Patient: Male, age 21
A 21-year-old man with cystic fibrosis and end-stage bronchiectasis was transplanted in 2008. No induction therapy was given. The patient was given prednisolone, cellcept, and cyclosporine. CMV prophylaxis with gancyclovir for 14 days and valcyte for 2.5 months after transplantation were prescribed. For fungal prophylaxis, itraconazole was given for three months after surgery. There were no significant complications after transplantation. He had a short contact with his aunt who had been diagnosed to have miliary tuberculosis after kidney transplantation.
Routine chest computed tomography (CT) was performed for check up one year after transplantation. The patient was completely asymptomatic. There was infiltration and nodularity in the superior segment of the lower lobe of right lung (Fig 1). Bronchoscopy revealed no purulent secretion in bronchi; all of the cultures were negative for bacteria, fungi, tuberculosis, and viruses. Trans-bronchial lung biopsy was normal. Patient was then observed closely. As the patient had had contact with a patient with tuberculosis, a purified protein derivative (PPD) test was done which was found negative. One month later, another CT was performed. The infiltration was progressed and there were also some infiltrations in the right and left upper lobes (Fig 2). Another bronchoscopy found purulent secretions in the superior segment of the right lower lobe (RLL). Bronchoalveolar lavage was positive for B. cepacia. The subtype could not be determined because of limited facilities. In antibiogram, the organism was found sensitive only to ciprofloxacin. Although co-trimoxazole is one of the best modalities for controlling Burkholderia, we did not prescribe it because of the possibility of resistance to co-trimoxazole due its continuous use for PCP prophylaxis. Therefore, a combination therapy with meropenem (1 g tid) plus ciprofloxacin (400 mg tid) for 14 days and doxycycline and inhaled tubramycin for three months were administered. Chest CT after two weeks did not show any changes (Fig 3) but in bronchoscopy, there was no more purulent secretions which reflected response to antibiotic therapy. Bronchoscopy was repeated; there was no bacterial or fungal growth in bronchoalveolar lavage culture. TBLB, at that time, showed patchy interstitial infiltration and grade A2 acute rejection, but because the patient was still completely asymptomatic and since oxygenation and pulmonary function were perfect, no treatment was given.
As patient was suffering from CF, paranasal sinuses were also evaluated. CT showed complete opacification of all paranasal sinuses similar to that in pre-transplantation except that the patient did not have any posterior nasal discharge nor any other symptoms; then, only antibiotic therapy for the lung problem looked enough.
One month after start of treatment for Burkholderia, CT showed progression of the infiltration. CT-guided biopsy was performed by west cot 20G needles. Sample smear and cultures were negative for Burkholderia and also for other bacteria and fungi. Pathologically, it was inadequate. Then open lung biopsy was considered. A wedge biopsy was taken from the superior segment of RLL. It showed some necrosis associated with histiocytic infiltration and presence of some poorly preserved yeast-like structures suspicious for cryptococcal infection. There was no important pathology in pleural biopsy. Latex agglutinin test revealed cryptococcal antigen in both cerebrospinal fluid (CSF) and serum. Liposomal amphotericin and fluconasol were administered and after two weeks, only fluconasol was continued for one year. While the patient is still completely asymptomatic and his lung function is normal, the treatment for Burkhorderia and Cryptococcus is continuing with inhaled tubramycin and fluconasol, respectively. CT, three months after the initiation of cryptococal treatment shows almost 30% improvement (Fig 4); six months after the initiation of cryptococal treatment, it shows about 40% improvement.
Keywords: burkholderia infection, cryptococcosis, cystic fibrosis, double lung transplantation
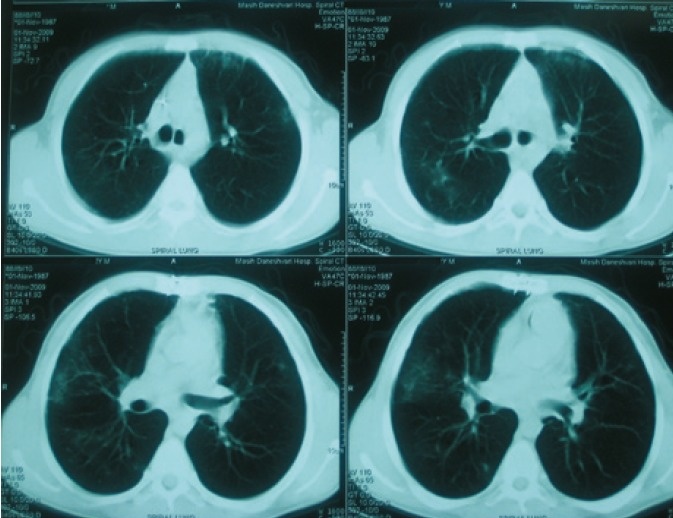
Image caption: Lung spiral CT on March 8, 2010 showing partial improvement of the infiltration after starting treatment for cryptococcosis.